Question: What was observed in the imaging?
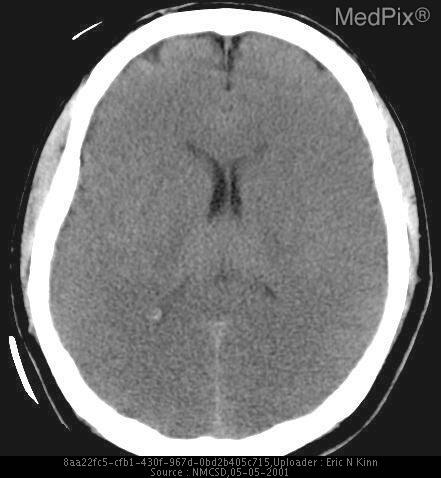
Answer: The imaging shows Noncontrast CT images demonstrate effacement of the the sulci. There is diffuse graying of the cerebral hemispheres with blurring and loss of normal gray-white differentiation and interface.  The ventricles are small. Note that the cerebellum and brainstem are well preserved and have a normal appearance.
Also note pansinusitis with air-fluid level in sphenoids. The gray matter blend imperceptively into the white matter - loss of gray-white discrimiation.  Also notice that the lateral borders of both ventricles are displaced medially - a sign of central herniation as the brain begins to "funnel" through the central opening in the tentorium..